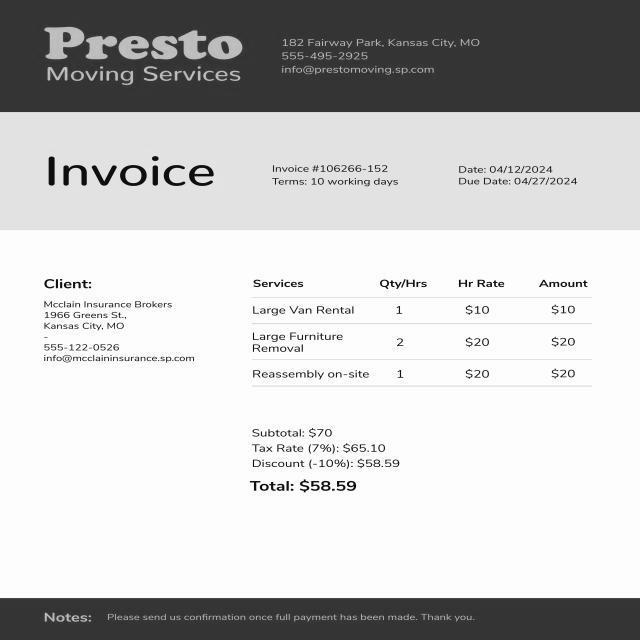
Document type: Invoice